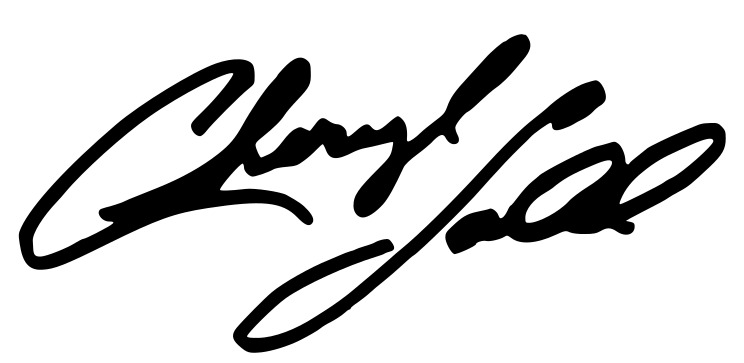
Signature of: cheryl ladd